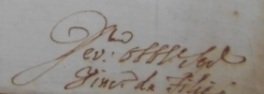
Signature of: vincenzo da filicaja